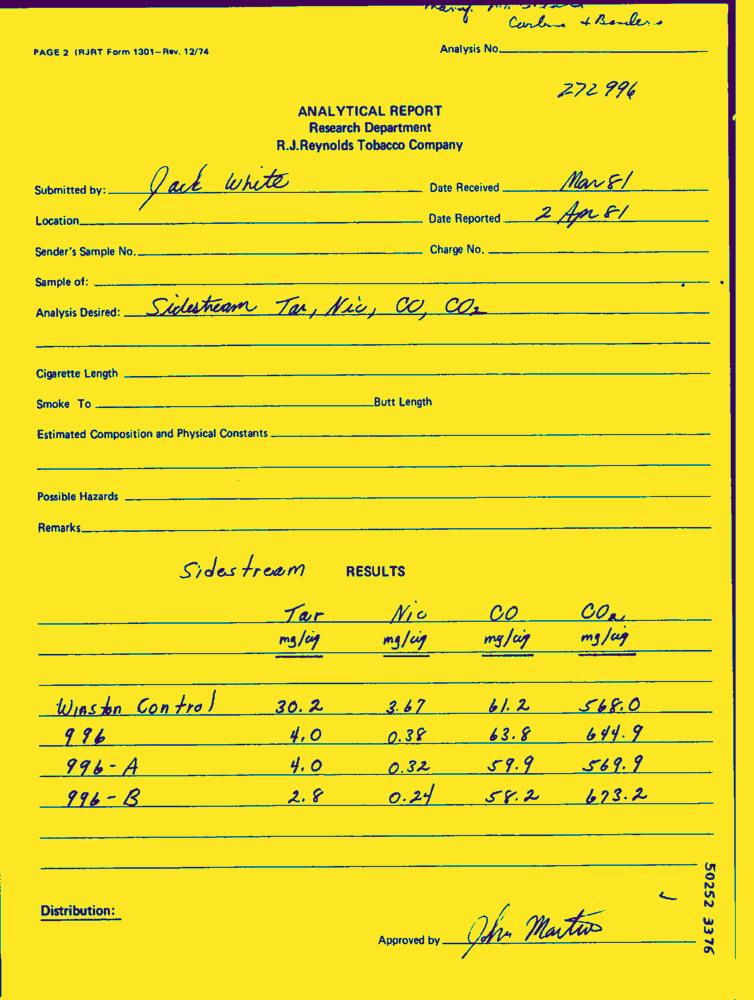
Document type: Hand-Written